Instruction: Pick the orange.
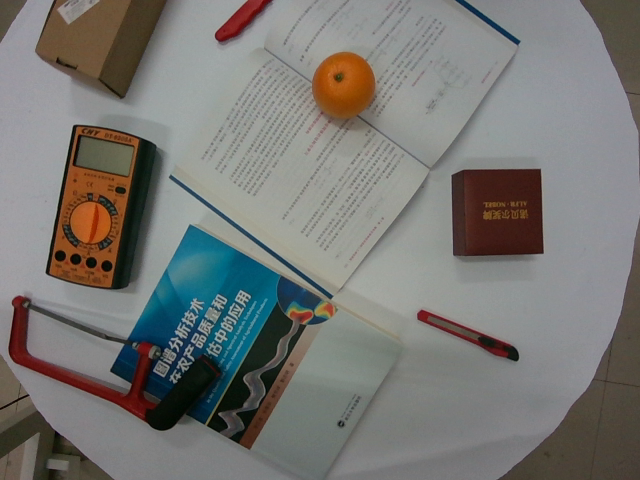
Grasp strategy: vertical